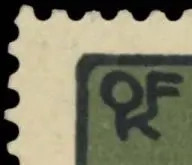
Signature of: otto franz kutscher